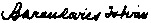
Signature of: istván barankovics